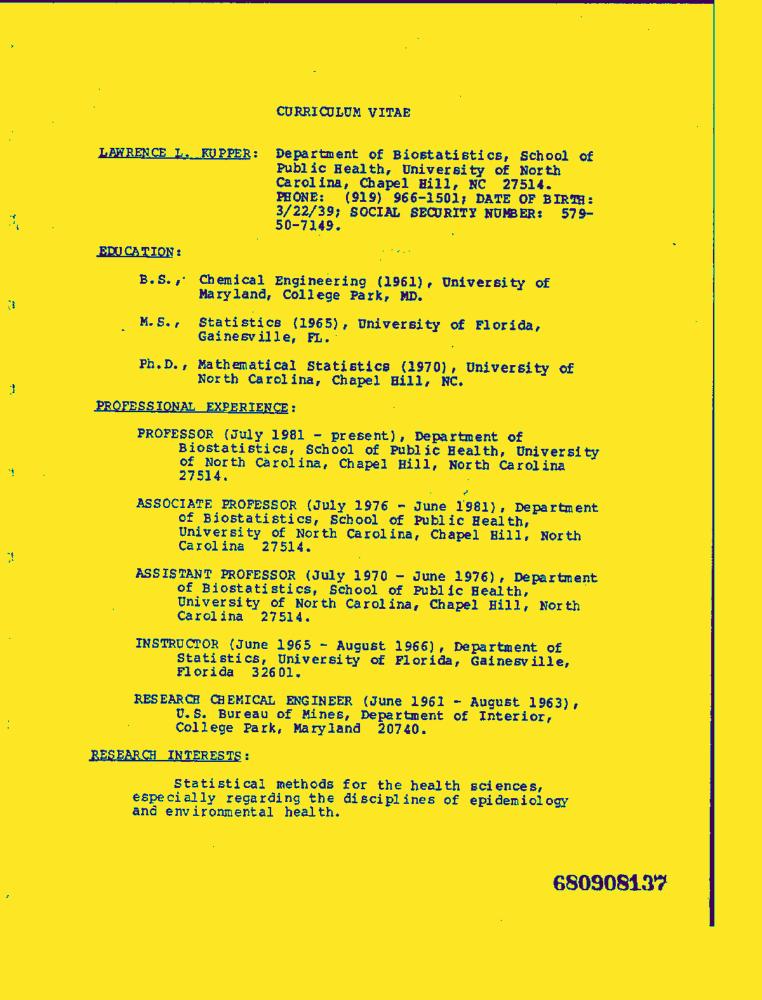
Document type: Resume-Doc